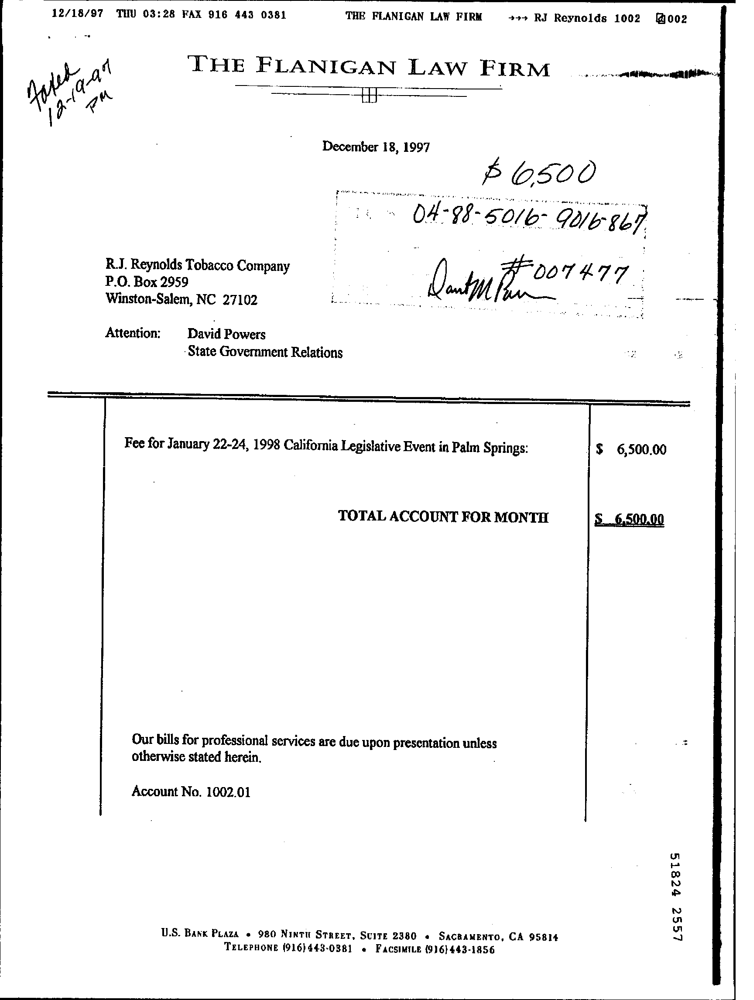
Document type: Invoice